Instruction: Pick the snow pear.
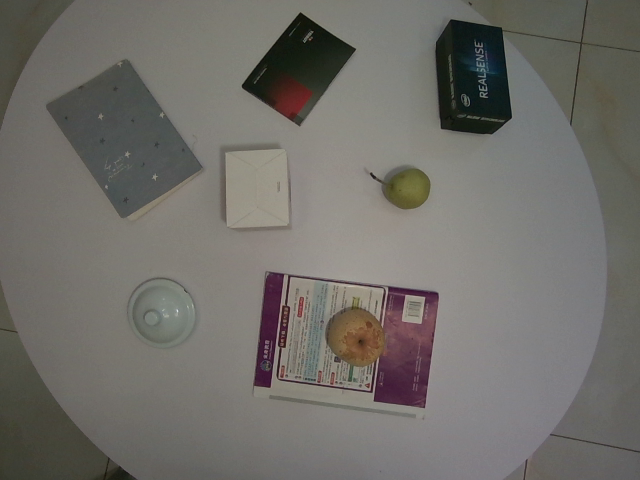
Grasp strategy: vertical